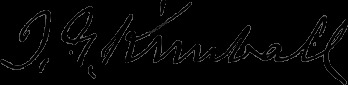
Signature of: ivory kimball